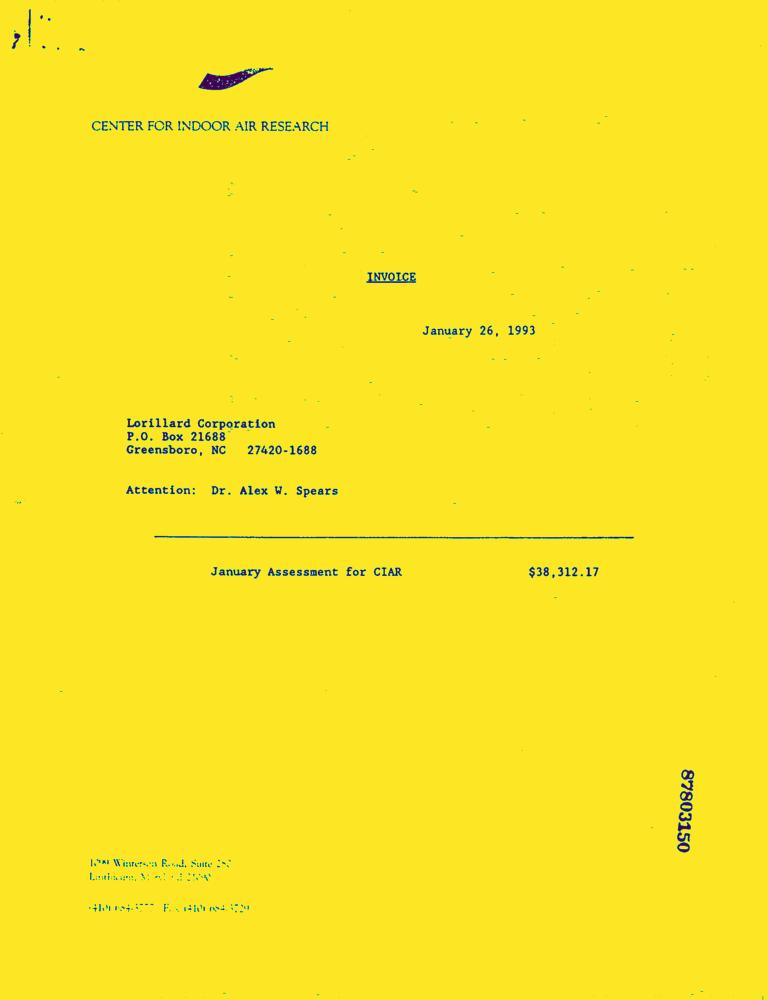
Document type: Invoice-Doc